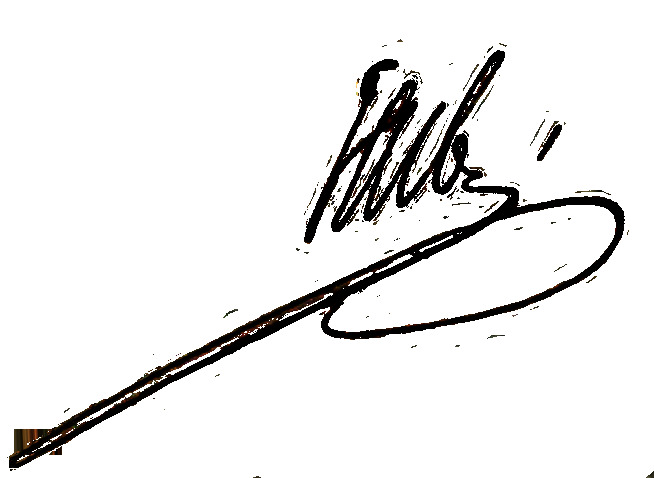
Signature of: louis hardouin tarbé